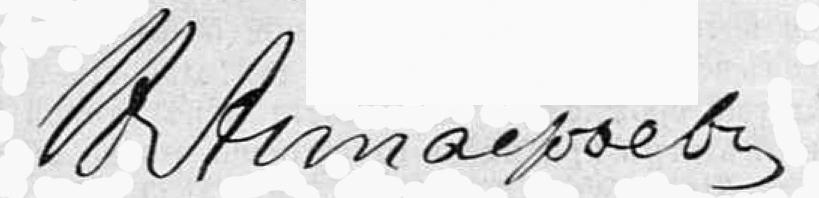
Signature of: nikolay astafyev